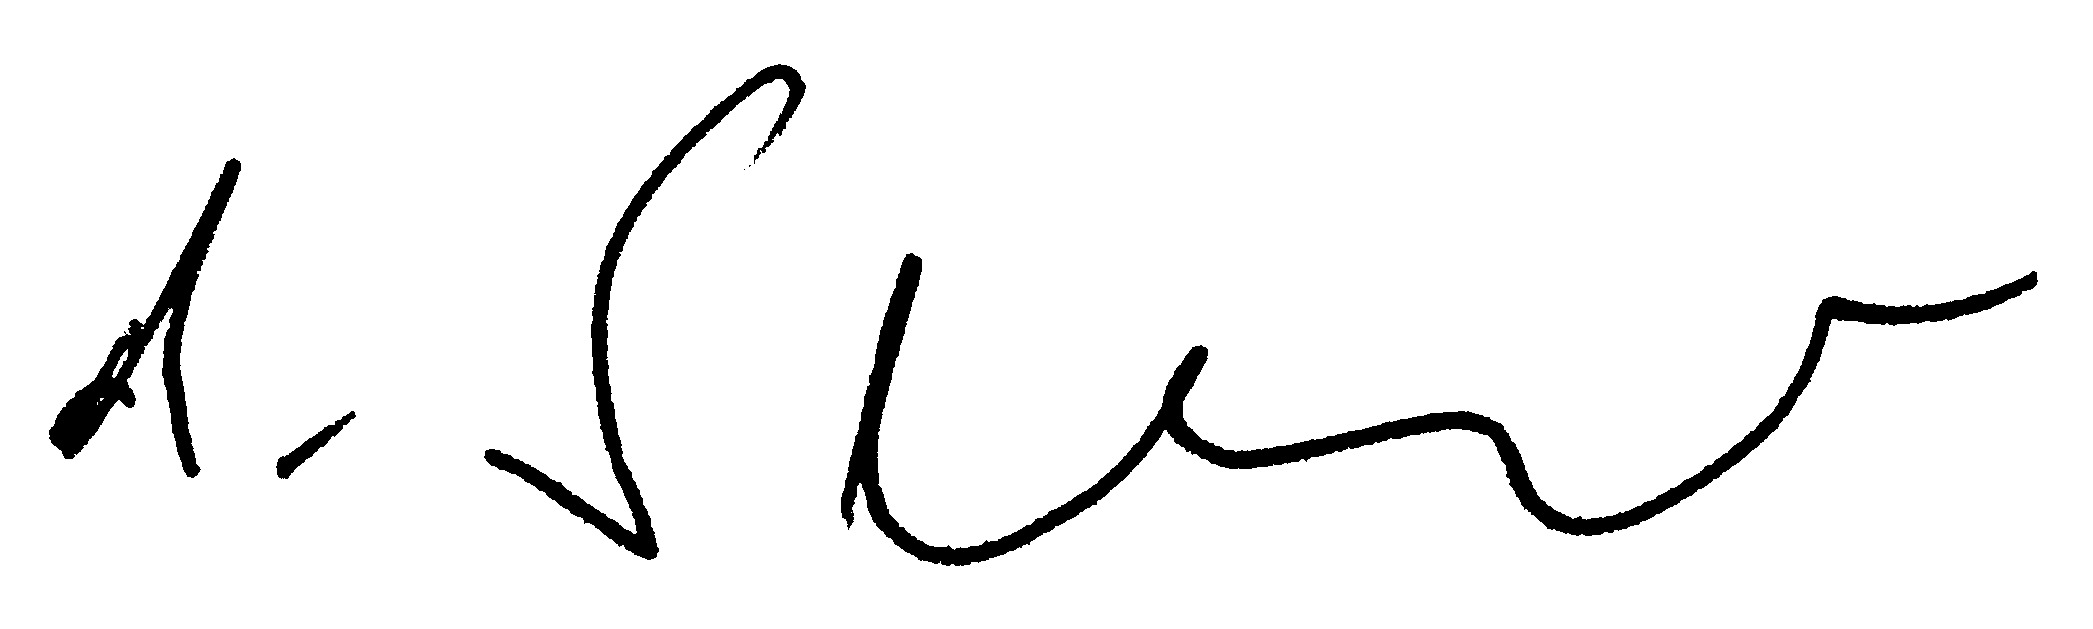
Signature of: andrzej seremet